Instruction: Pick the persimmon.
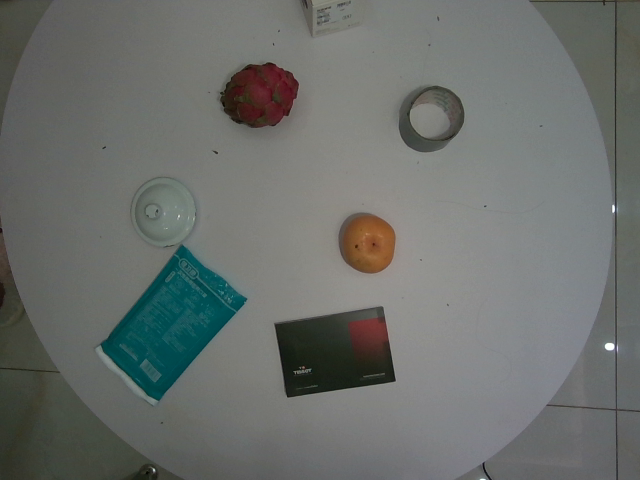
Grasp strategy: vertical